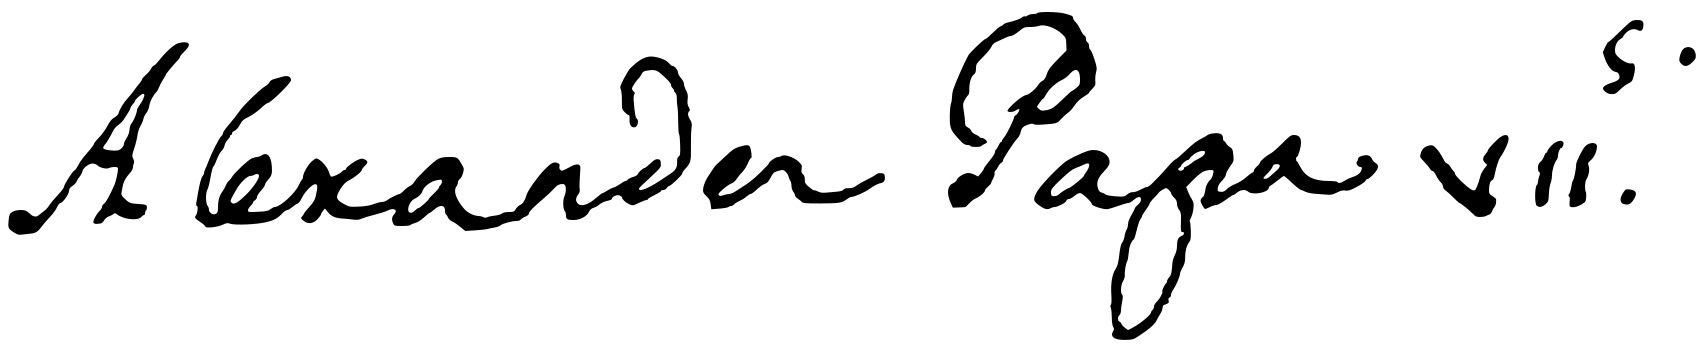
Signature of: alexander vii